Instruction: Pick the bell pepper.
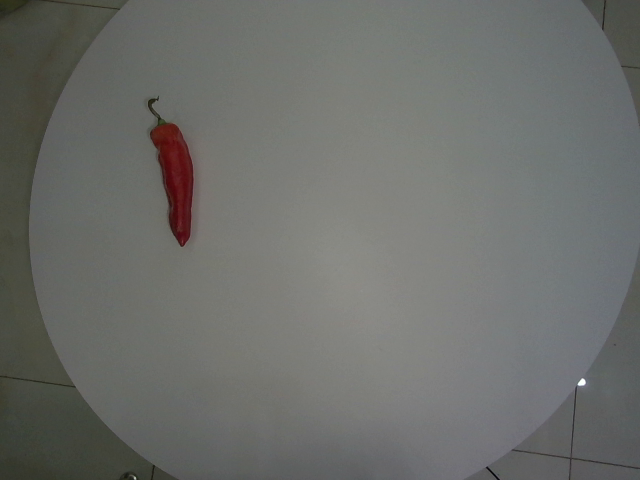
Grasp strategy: vertical